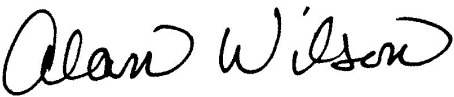
Signature of: alan wilson